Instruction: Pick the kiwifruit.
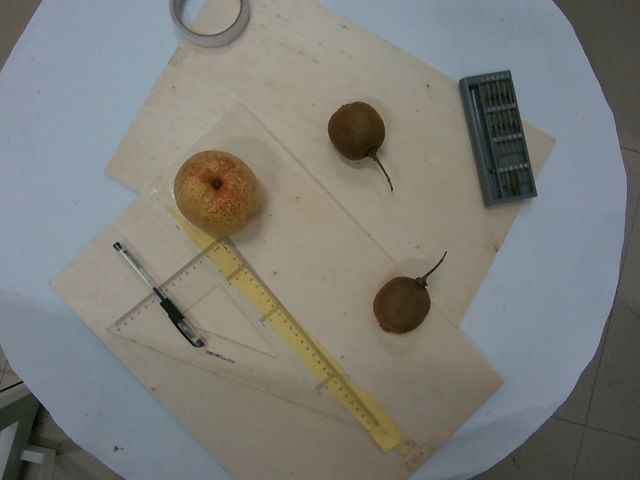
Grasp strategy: vertical